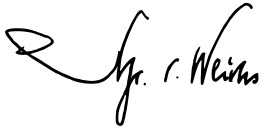
Signature of: maximilian von weichs